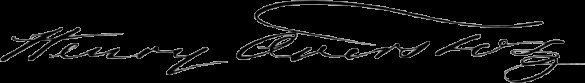
Signature of: henry overstolz